Identify and extract the amount in words, amount in numbers, payee name, cheque date, and bank name from the image.
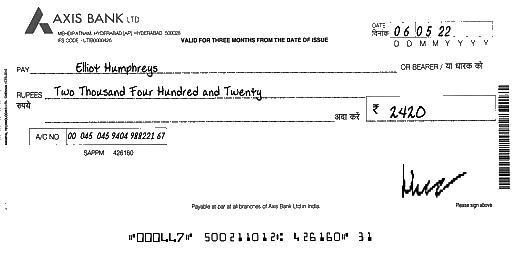
amt_in_words: Two Thousand Four Hundred and Twenty
amt_in_figures: 2420
payee_name: Elliot Humphreys
bank_name: AXIS BANK
cheque_date: 06/05/22